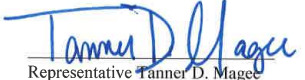
Signature of: tanner magee